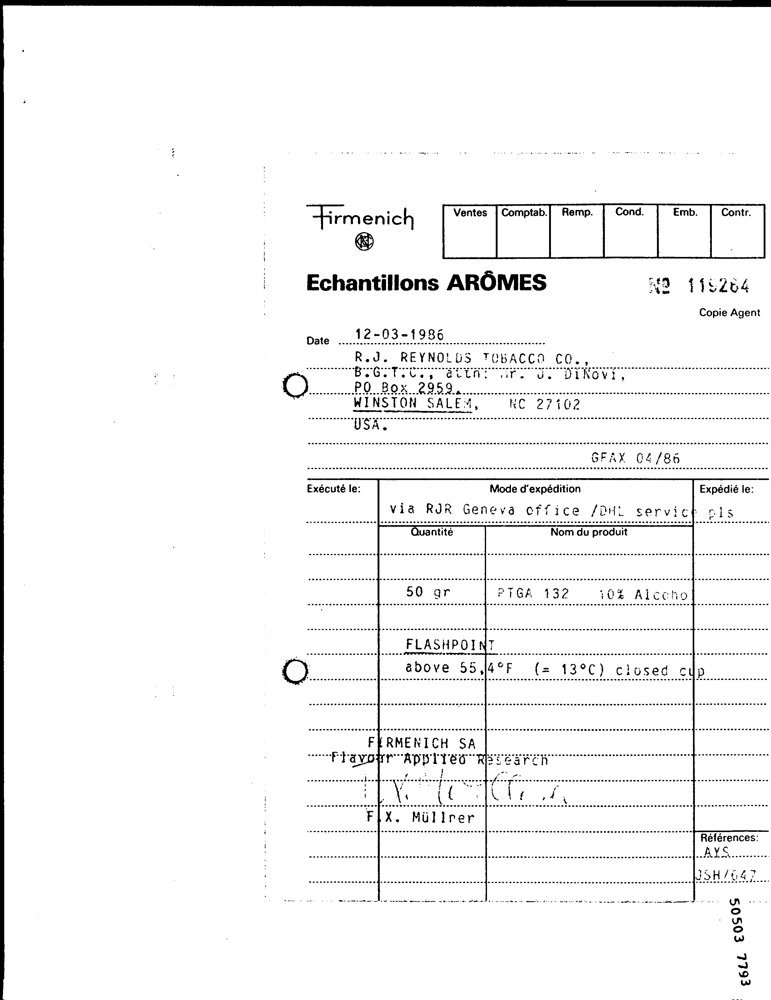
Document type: Invoice